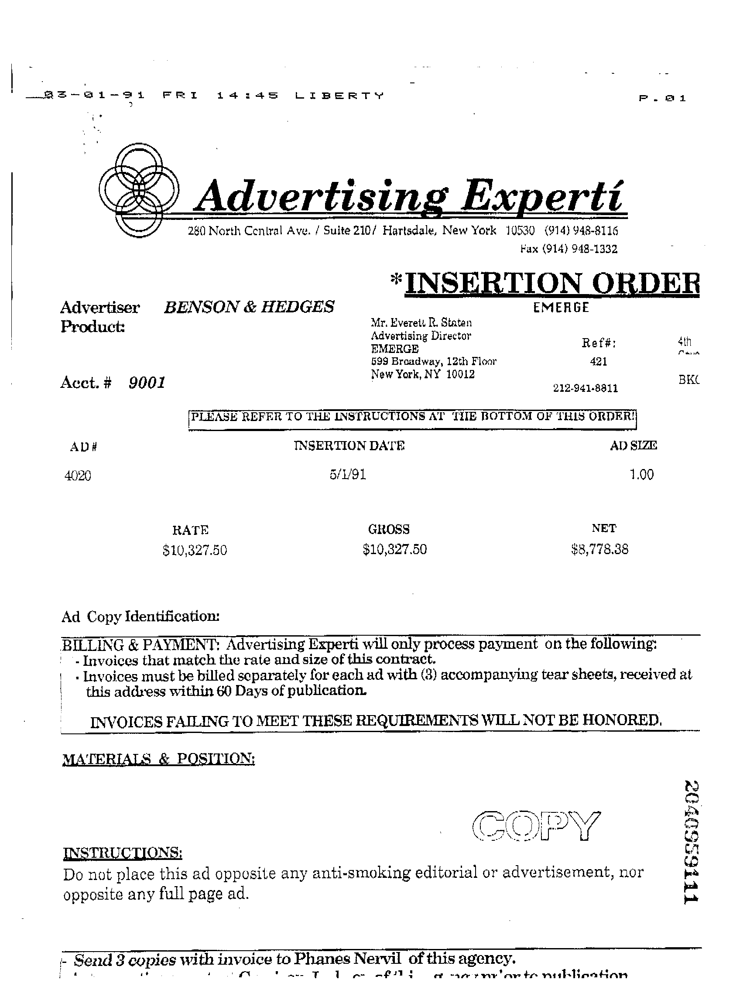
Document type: Invoice